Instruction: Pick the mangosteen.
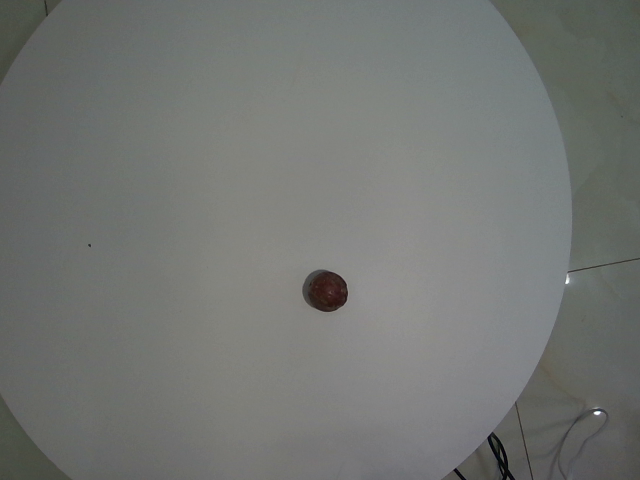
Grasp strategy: vertical